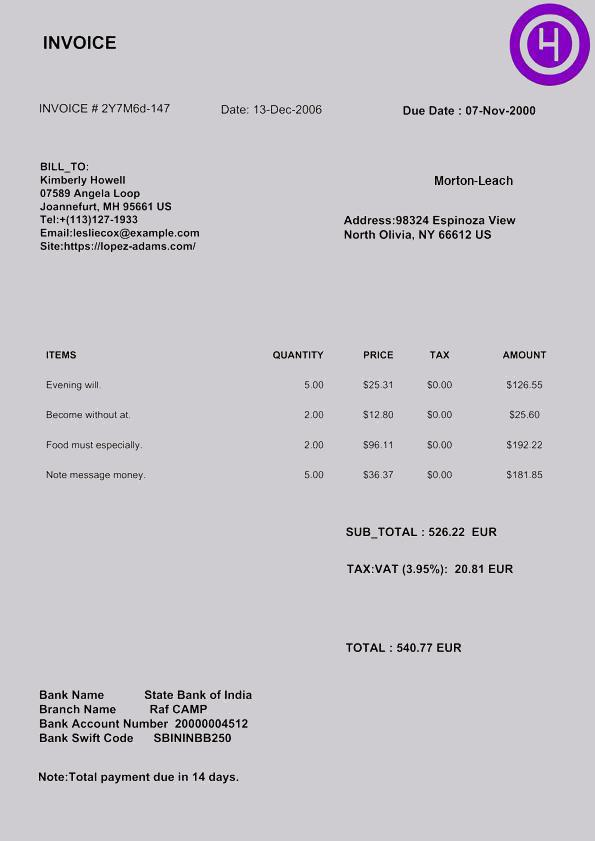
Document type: Invoice